Question: What do the imaging results show?
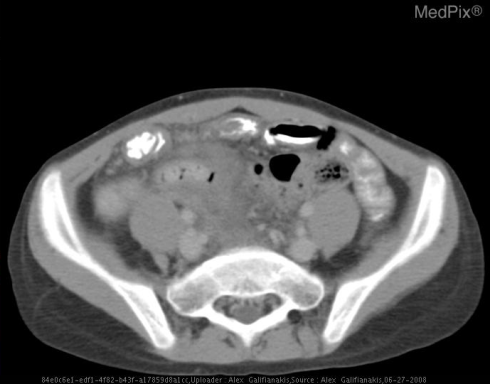
Answer: The imaging shows Ultrasound demonstrates a dilated, blind-ended tubular structure with surrounding fluid.
CT confirms a massively dilated appendix with surrounding inflammatory changes. CT confirms dilated edematous appendix with surrounding inflammatory fat stranding consistent with appendicitis..